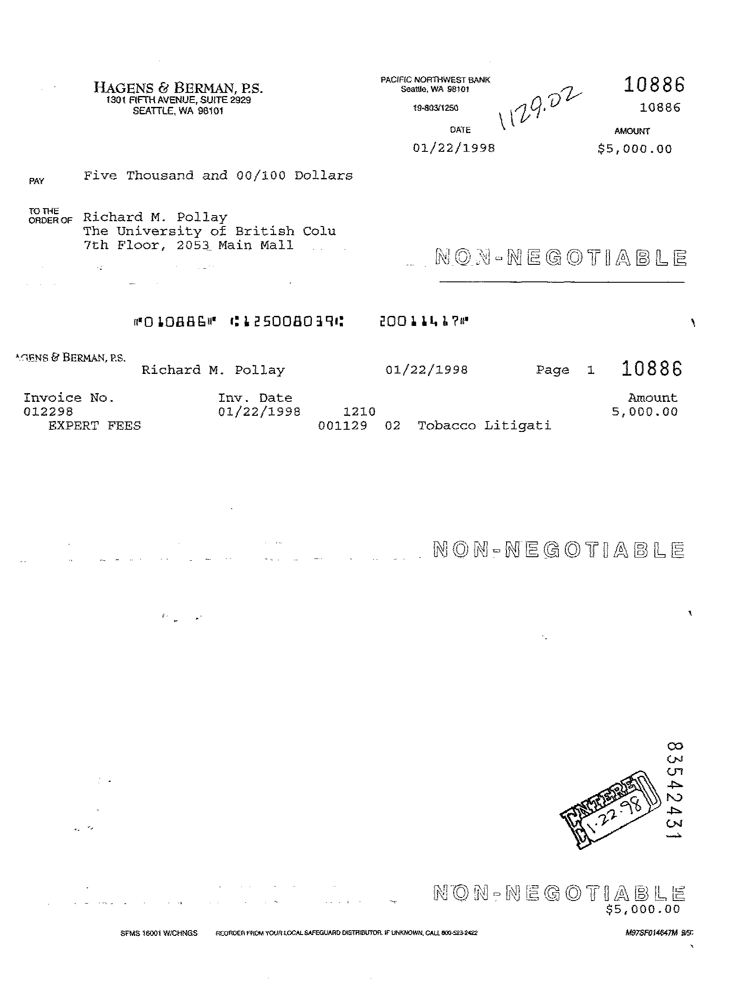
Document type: Invoice